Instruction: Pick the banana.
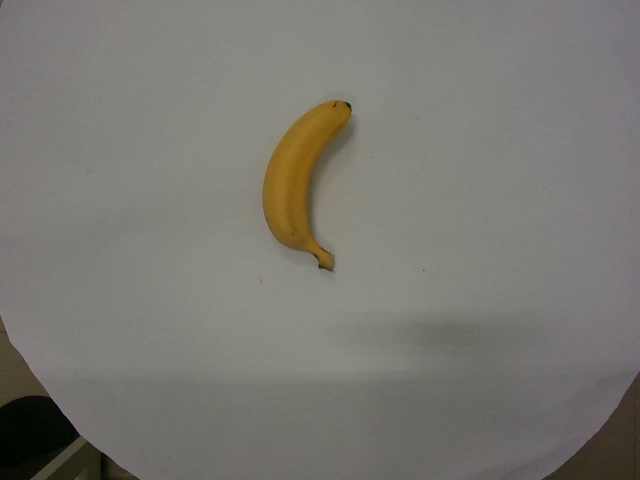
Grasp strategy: vertical